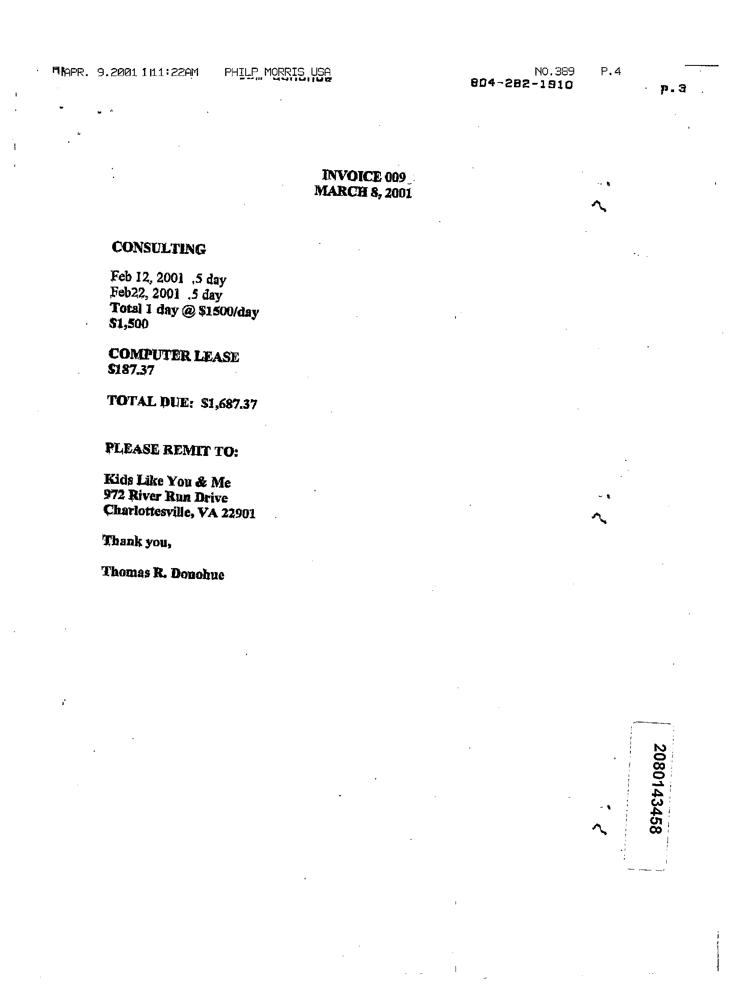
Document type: Invoice